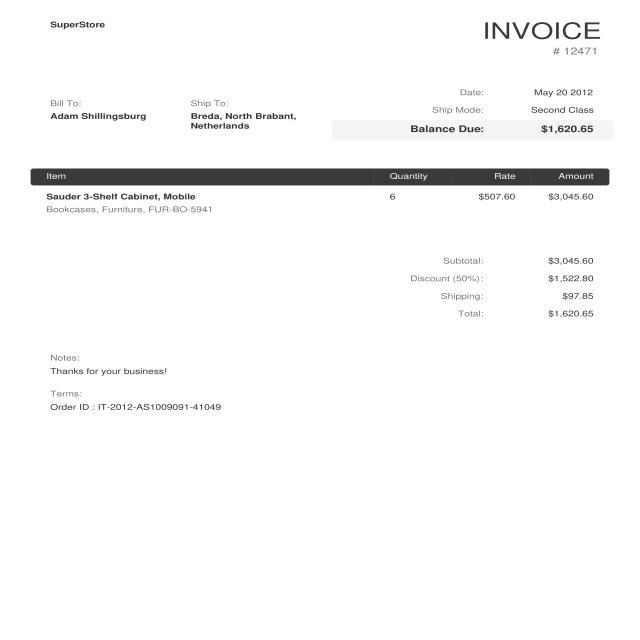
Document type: Invoice